Patient: Male, age 46
A 46 year-old man with HIV/AIDS (CD4 T-cell 115 x 106/l) presented with two weeks of left 5th digit pain and swelling. He denied any history of recent trauma to the hand, fever, weight loss, or other systemic symptoms, but did note an occasional dry cough. He had traveled repeatedly between his native country Ivory Coast, West Africa and the United States. He was not taking antiretroviral medications at the time of presentation. On physical exam his fifth digit was swollen and erythematous at the proximal intraphalangeal joint [figure 1]. His laboratory values on admission were as follows: white blood cell count 5000 cells/mm3, hemoglobin 11.6 grams/dl, hematocrit 33.9%, platelets 280,000 platelets/mm3, eosinophils 9.0%, and erythrocyte sedimentation rate (ESR) of 60 mm/hour. Left hand radiography was significant for soft tissue swelling over the left finger with joint space narrowing and cortical lucencies with cystic degenerative changes in the proximal phalanx [figure 2]. Admission chest radiography demonstrated right hilar lymph node enlargement with multiple scattered nodules and a resolving right lower lobe infiltrate. Computed tomography scan of the chest revealed multiple pulmonary nodules [figure 3], necrotic lymph nodes, and splenomegaly. The patient underwent incision, drainage, and biopsy of the affected finger. Operative findings were significant for purulent, mottled, soft, yellow bone.
Rare acid-fast bacilli were demonstrated on biopsy of the both phalanx and synovial fluid samples [figure 4]. We used the Gen-PROBE  Amplified Mycobacterium tuberculosis Direct Test which employs a transcription-mediated amplification and hybridization protection assay to qualitatively detect Mycobacterium tuberculosis complex ribosomal RNA (rRNA). Several weeks later cultures of all surgical material grew Mycobacterium tuberculosis [figure 5]. Multiple Ziehl-Neelsen stains of induced sputum samples were negative for acid-fast bacilli, but all specimens sent for sputum culture grew Mycobacterium tuberculosis. Antituberculous treatment was initiated with rifampin, isoniazid, pyrizinamide, and ethambutol prior to culture results. After 12 weeks of treatment, marked improvement in the finger lesion was noted [figure 6].
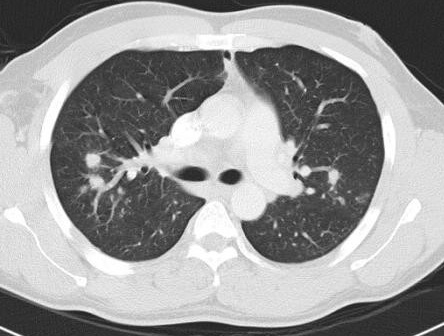
Image caption: Computed Tomography Scan of the chest showed mediastinal lymphadenopathy and multiple bilateral pulmonary nodules.